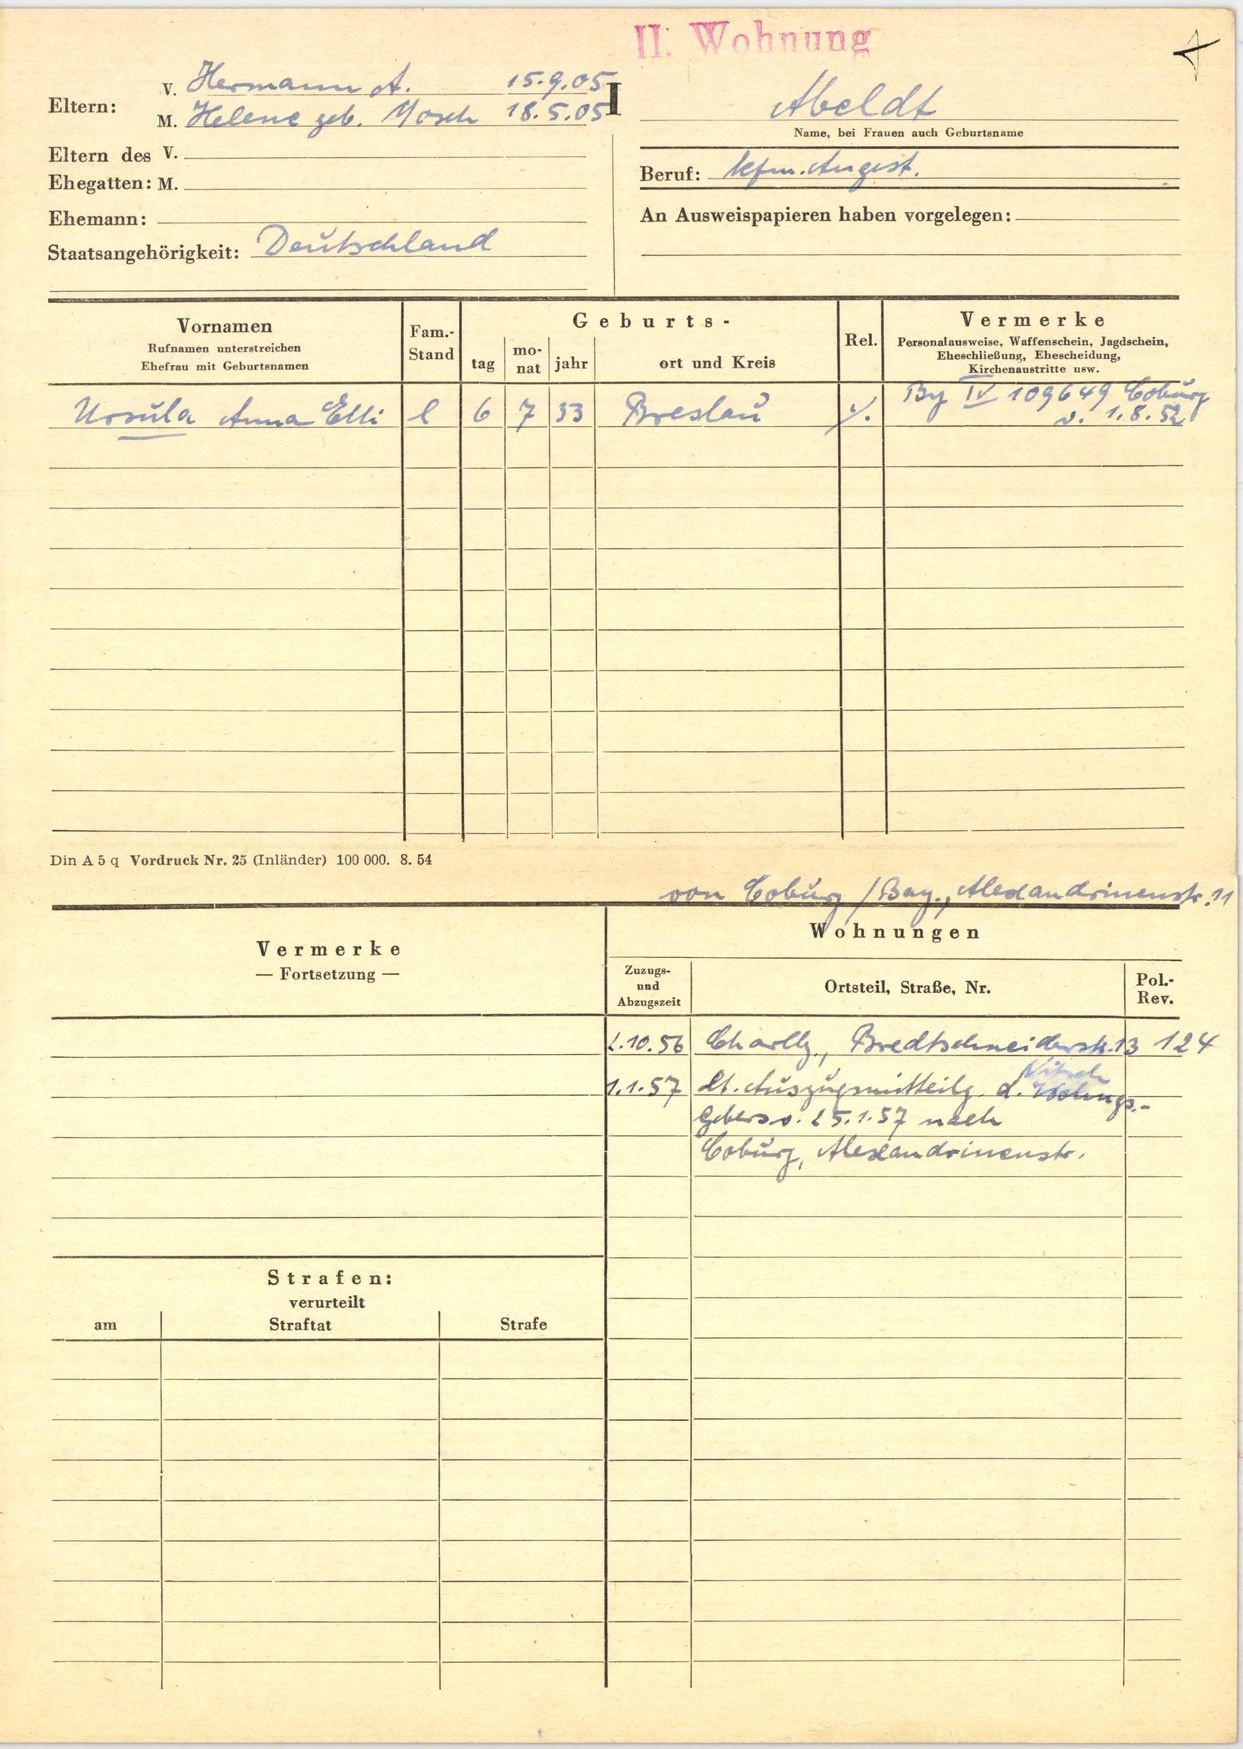
Abeldt